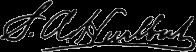
Signature of: stephen a hurlbut